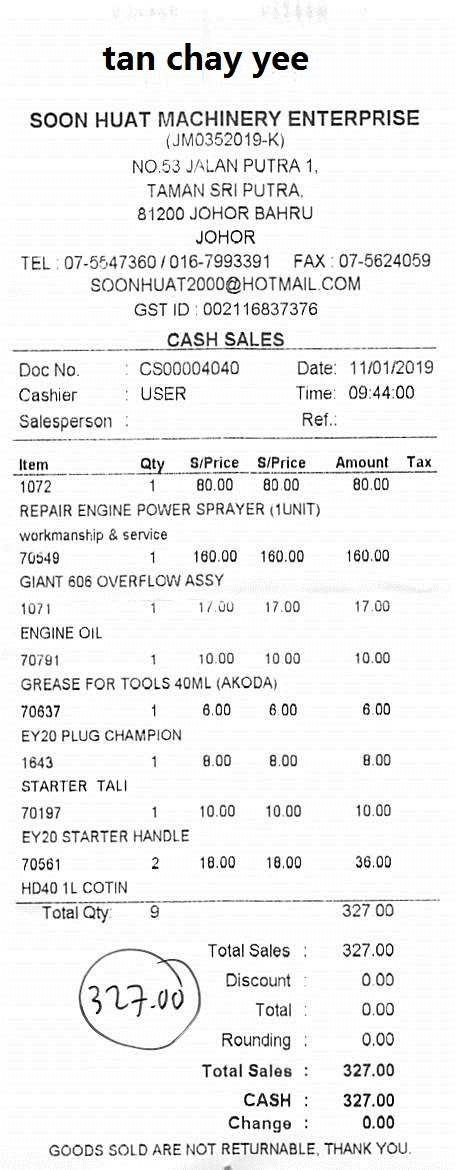
TAN CHAY YEE
SOON HUAT MACHINERY ENTERPRISE
(JM0352019-K)
NO.53 JALAN PUTRA 1,
TAMAN SRIPUTRA,
81200 JOHOR BAHRU
JOHOR
TEL : 07-5547360 / 016-7993391
FAX : 07-5624059
SOONHUAT2000@HOTMAIL.COM
GST ID : 002116837376
CASH SALES
DOC NO.
: CS00004040
DATE: 11/01/2019
CASHIER
: USER
TIME: 09:44:00
SALESPERSON :
REF.:
GOODS SOLD ARE NOT RETURNABLE, THANK YOU.
ITEM
QTY
S/PRICE
S/PRICE
AMOUNT
TAX
1072
1
80.00
80.00
80.00
REPAIR ENGINE POWER SPRAYER (1UNIT)
WORKMANSHIP & SERVICE
70549
1
160.00
160.00
160.00
GIANT 606 OVERFLOW ASSY
1071
1
17.00
17.00
17.00
ENGINE OIL
70791
1
10.00
10.00
10.00
GREASE FOR TOOLS 40ML (AKODA)
70637
1
6.00
6.00
6.00
EY20 PLUG CHAMPION
1643
1
8.00
8.00
8.00
STARTER TALI
70197
1
10.00
10.00
10.00
EY20 STARTER HANDLE
70561
2
18.00
18.00
36.00
HD40 1L COTIN
TOTAL QTY:
9
327.00
TOTAL SALES :
327.00
DISCOUNT :
0.00
TOTAL :
0.00
ROUNDING :
0.00
TOTAL SALES :
327.00
CASH :
327.00
CHANGE :
0.00